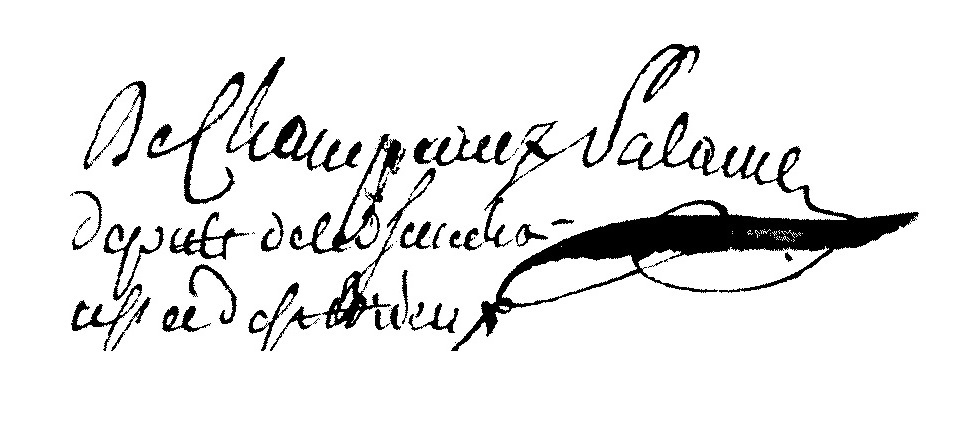
Signature of: julien françois palasne de champeaux